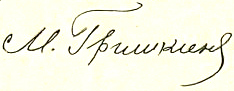
Signature of: makar grishkin